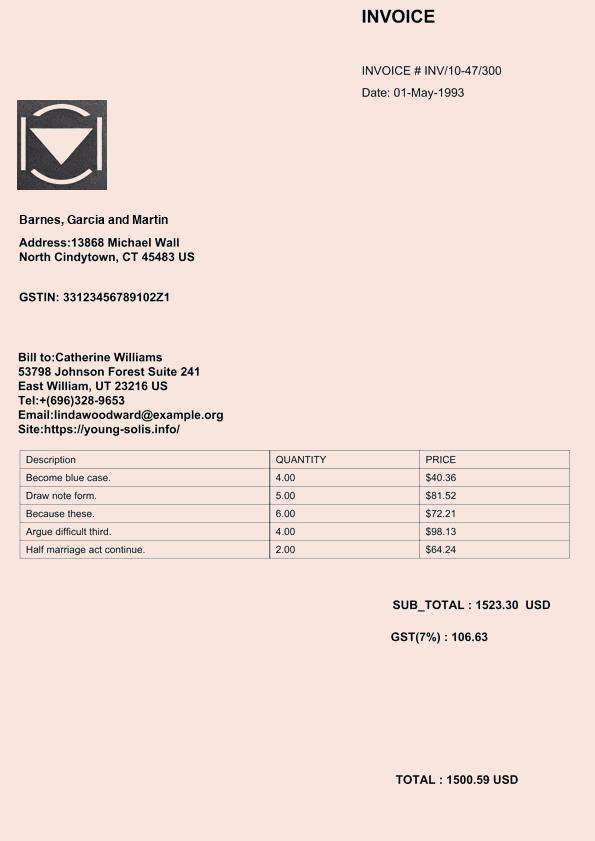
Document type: Invoice